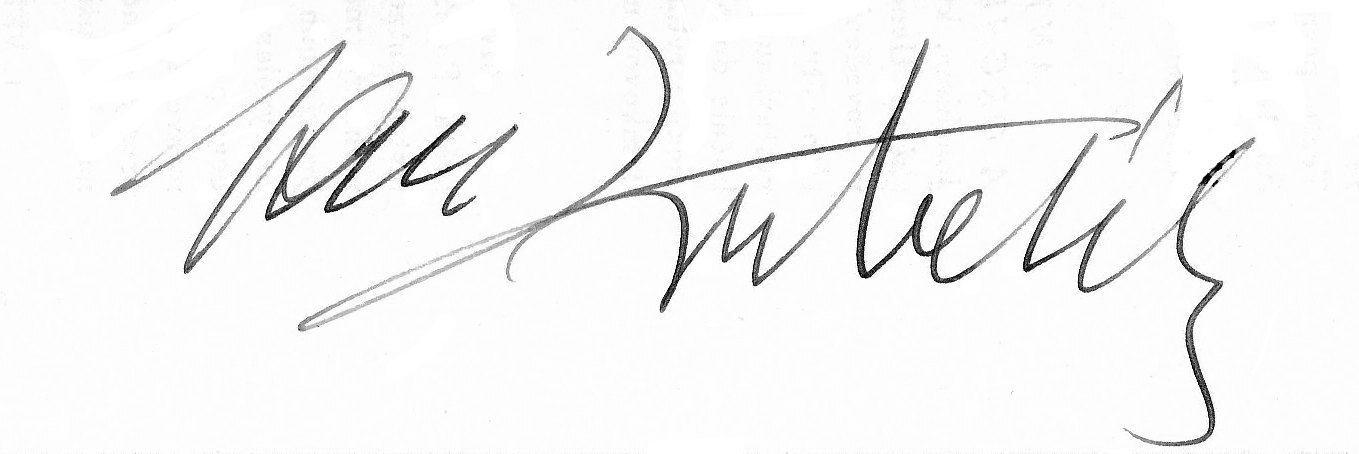
Signature of: jan kubelík